Question: What jurisdiction, city, or county is the document associated with?
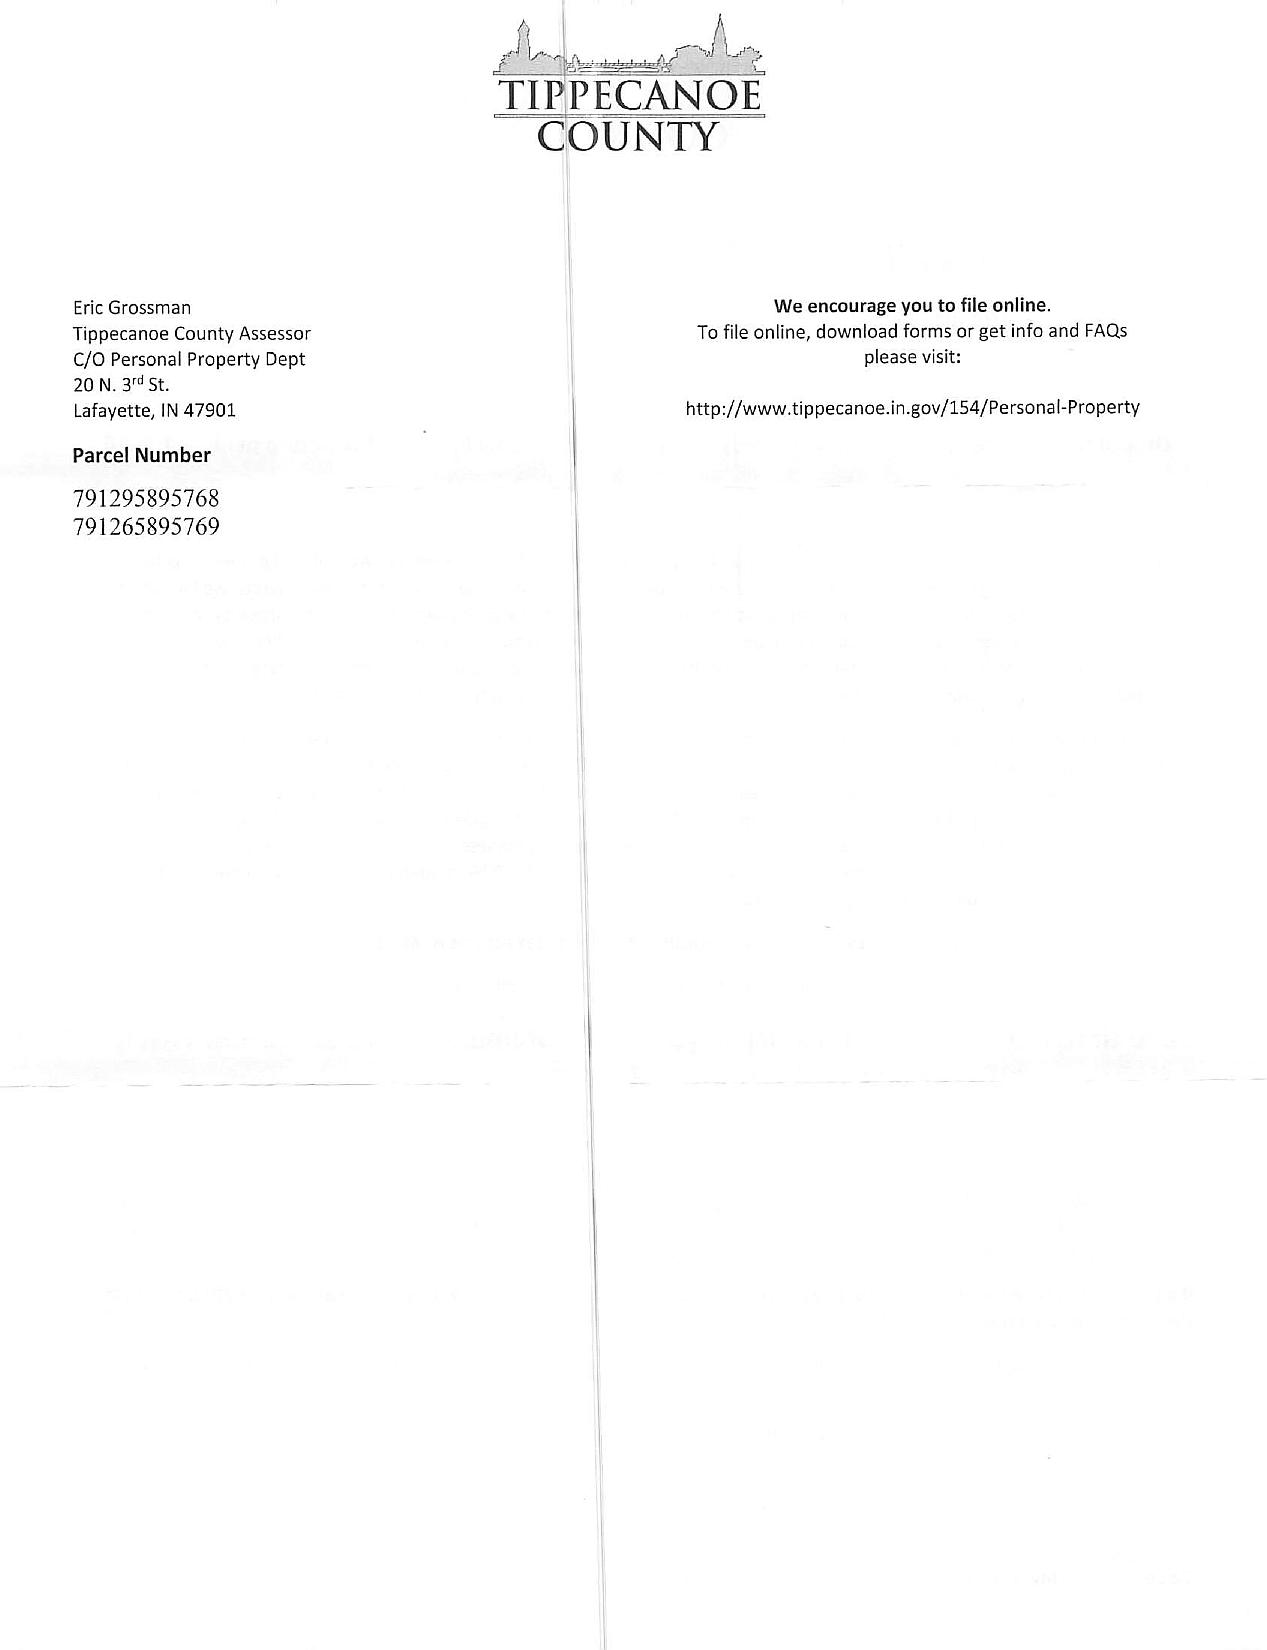
Answer: "Tippecanoe County"